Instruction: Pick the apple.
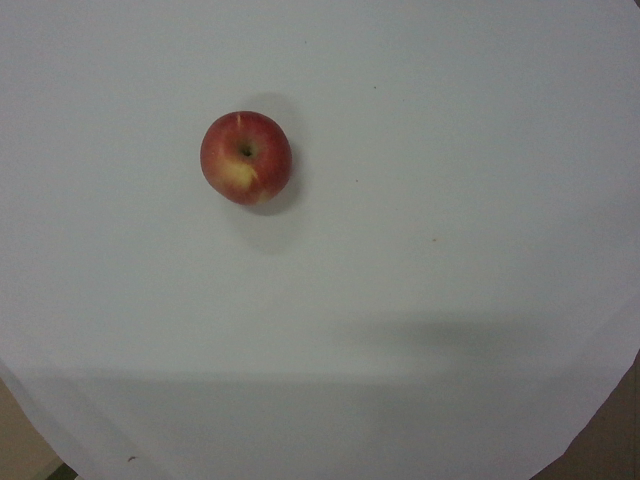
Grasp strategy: vertical